Question: What is the address or location of the property listed in the document?
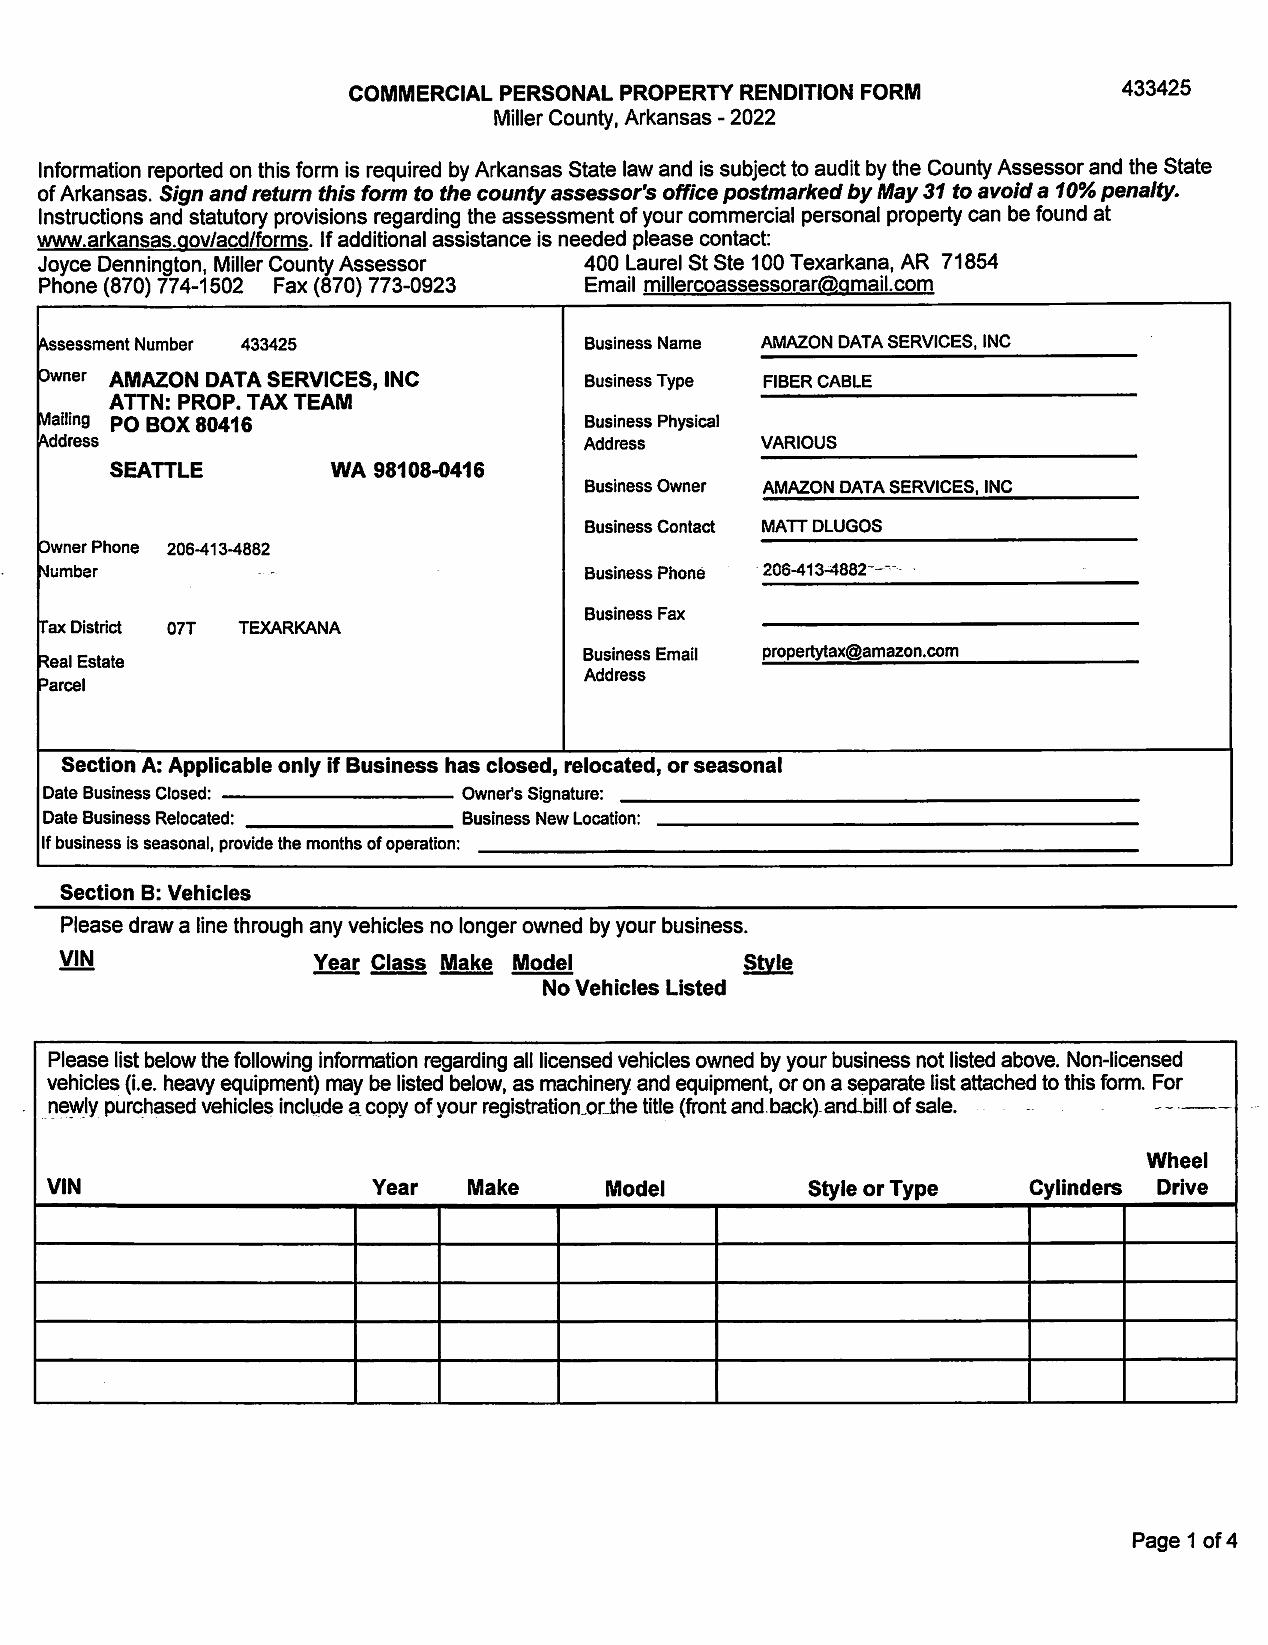
Answer: "VARIOUS"